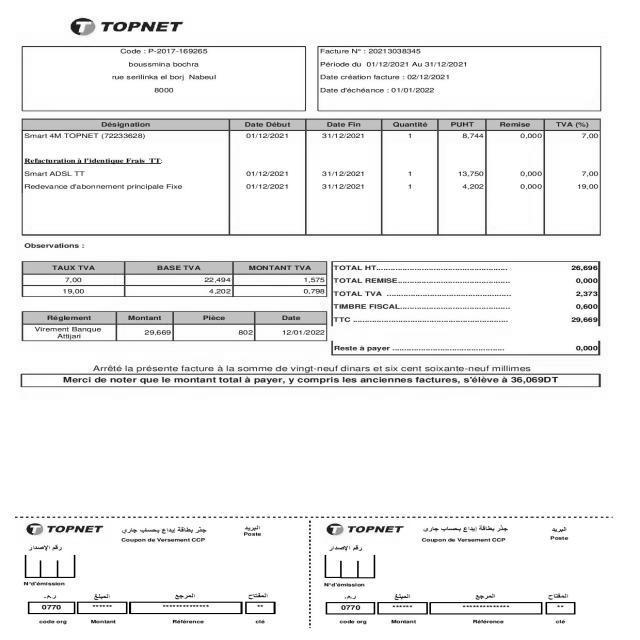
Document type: Invoice